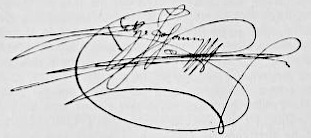
Signature of: archduke john of austria